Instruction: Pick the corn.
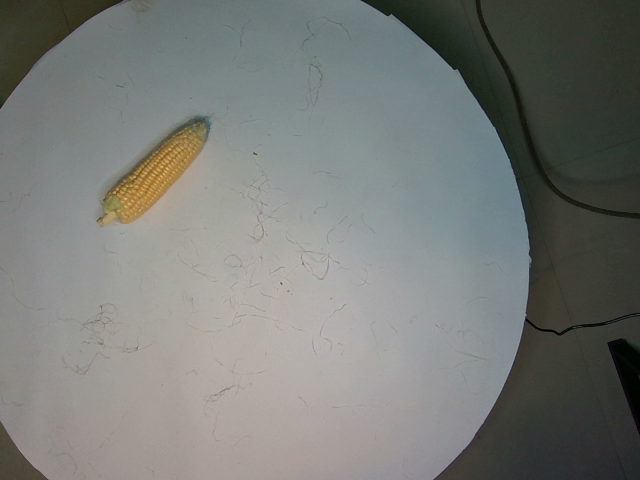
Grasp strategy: vertical